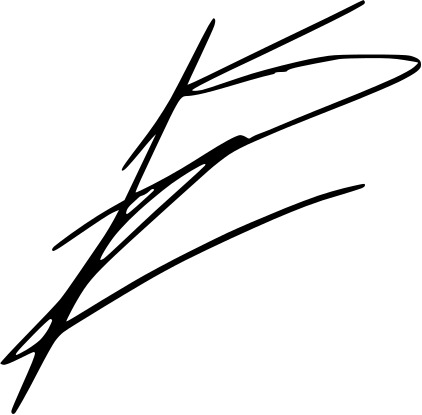
Signature of: samy gemayel